Question: What might the diagnosis be?
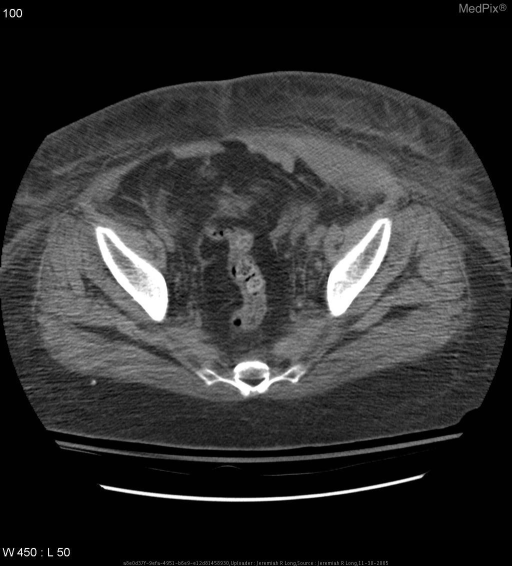
Answer: The possible diagnosis includes Acute hemorrhage/hematoma
Abscess
Soft tissue neoplasm.